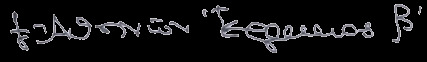
Signature of: archbishop ieronimos ii of athens